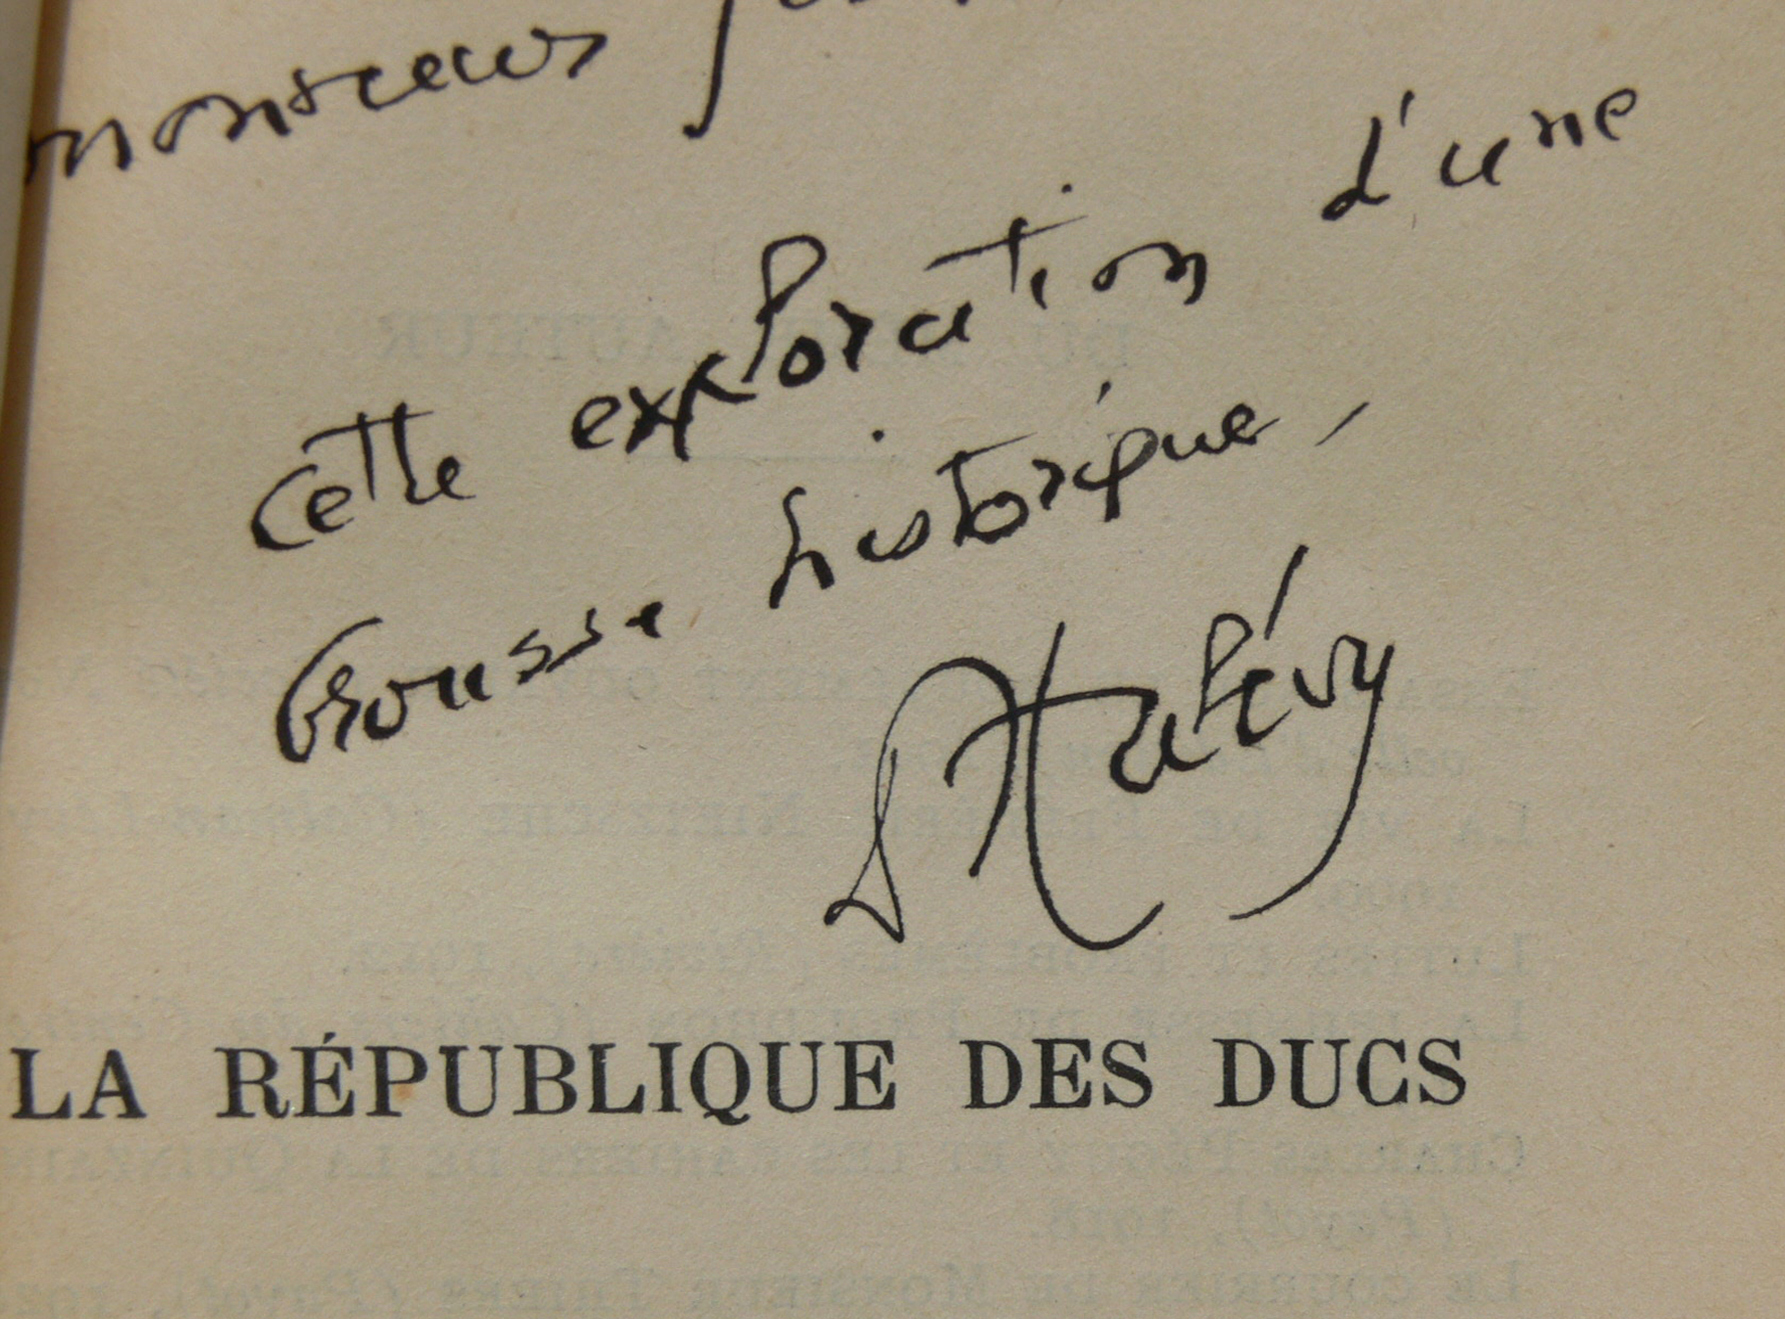
Signature of: daniel halévy